Question: What is the mailing or notice date provided in the document?
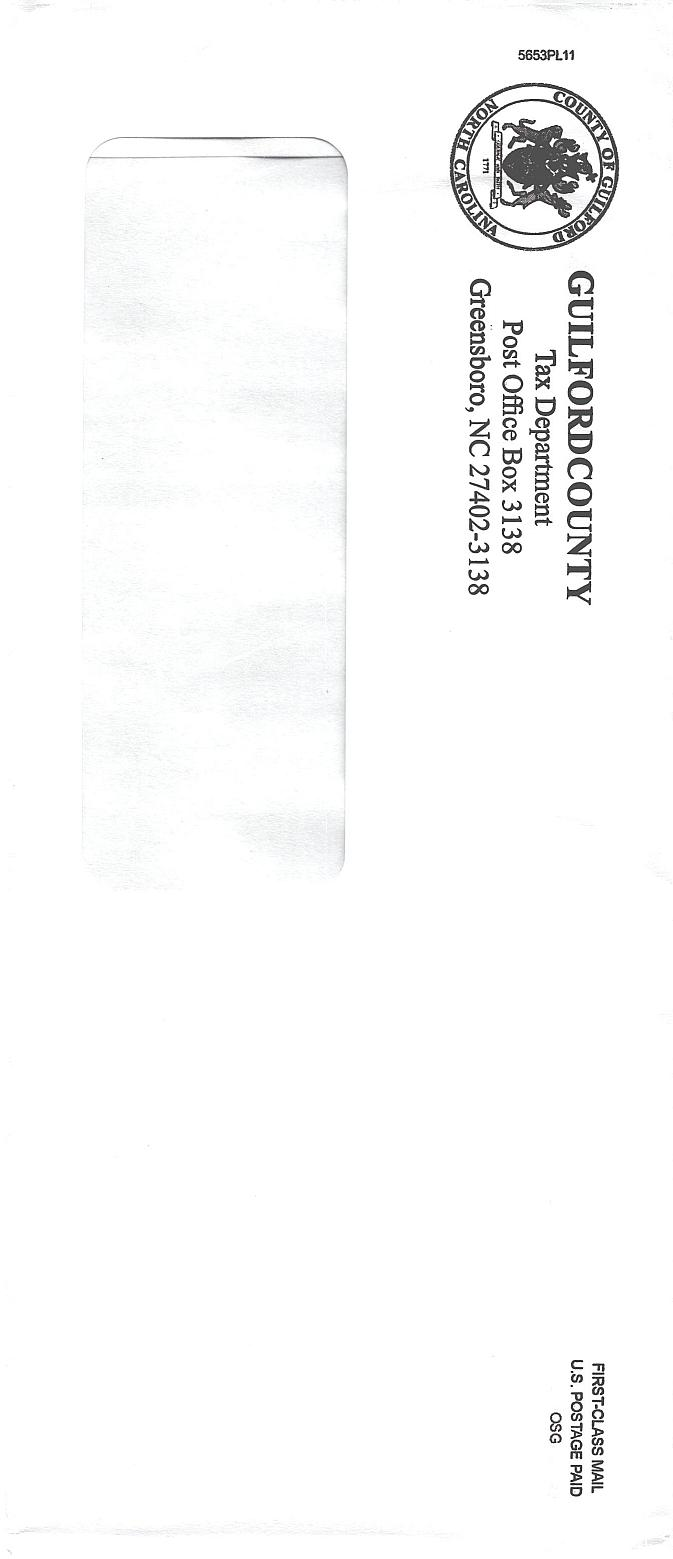
Answer: "1/13/23"